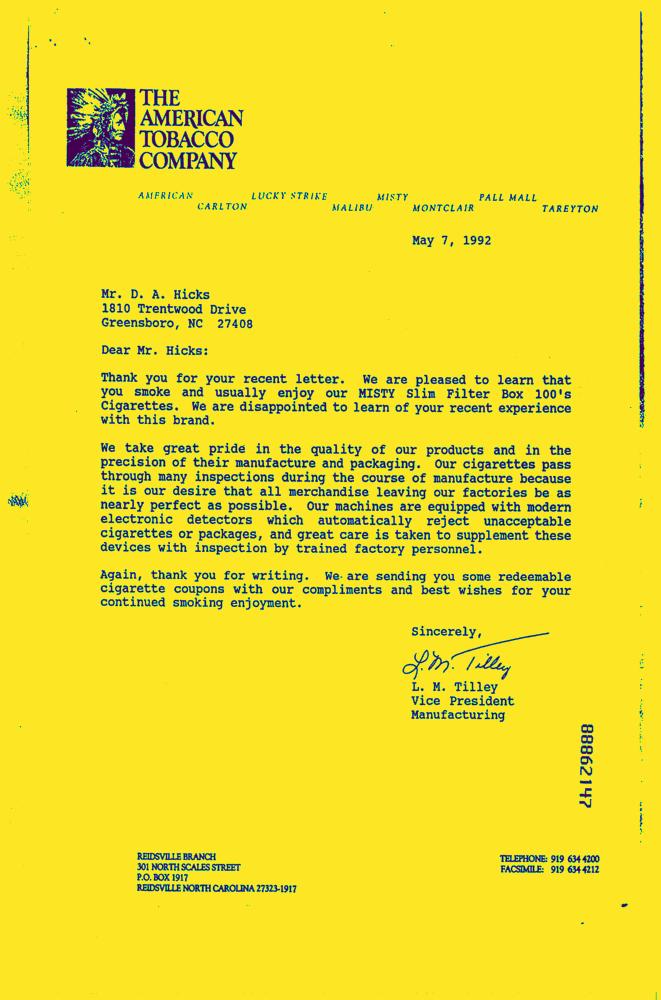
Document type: Letter-Doc